Question: In what way does the history help explain the case?
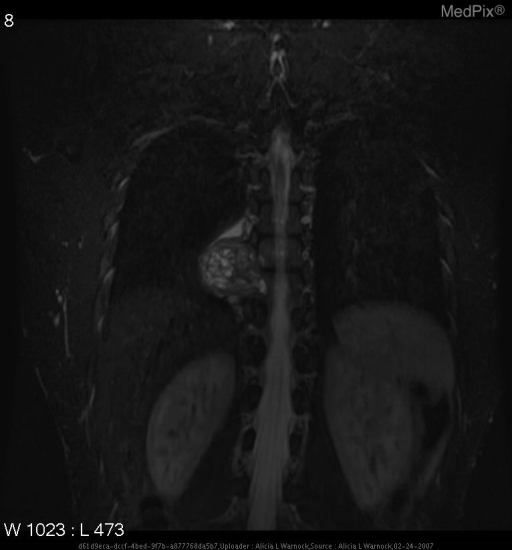
Answer: The patient's history of 24 yo man with right-sided lower posterior chest/rib pain for 4-6 months, increases with deep inspiration.  He denies history of trauma. is key in understanding the case.